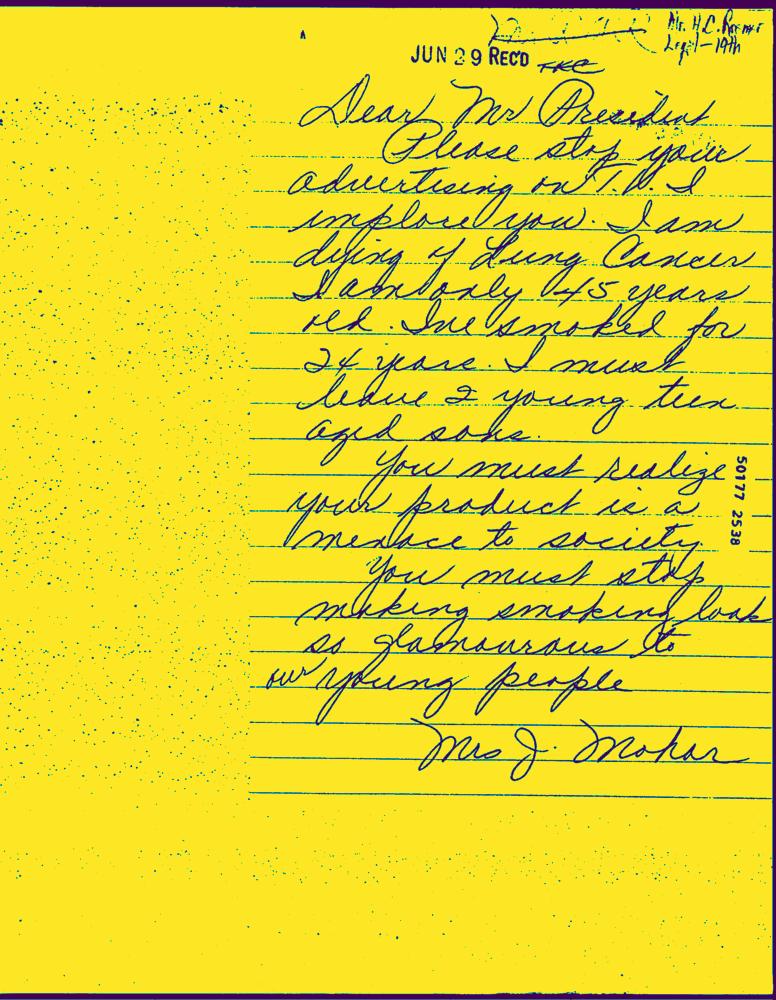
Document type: Hand-Written